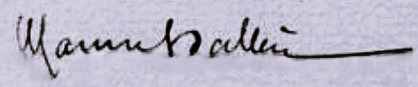
Signature of: q136125926